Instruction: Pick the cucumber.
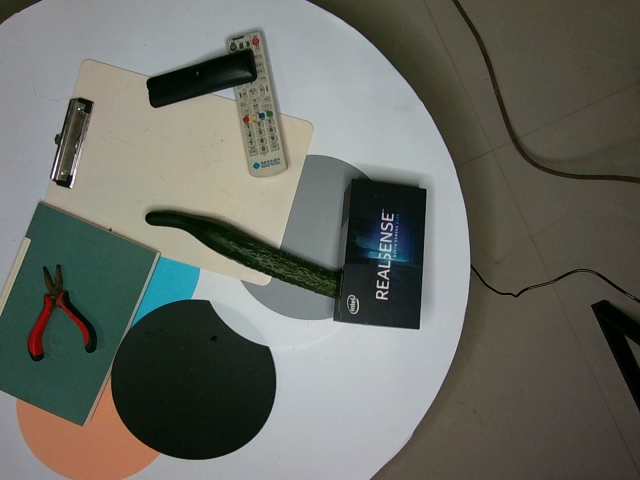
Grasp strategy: vertical